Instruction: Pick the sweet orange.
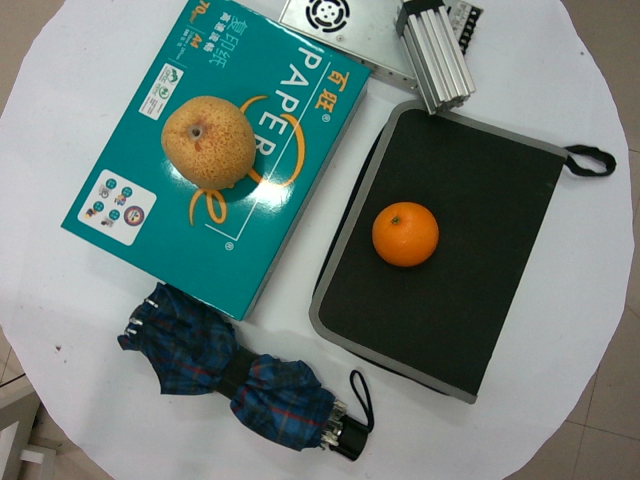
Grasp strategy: vertical